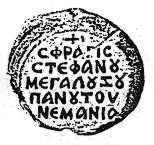
Signature of: stefan nemanja